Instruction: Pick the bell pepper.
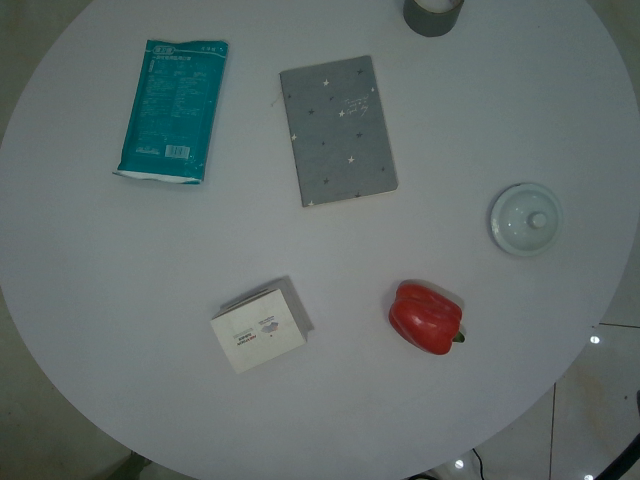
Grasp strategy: vertical